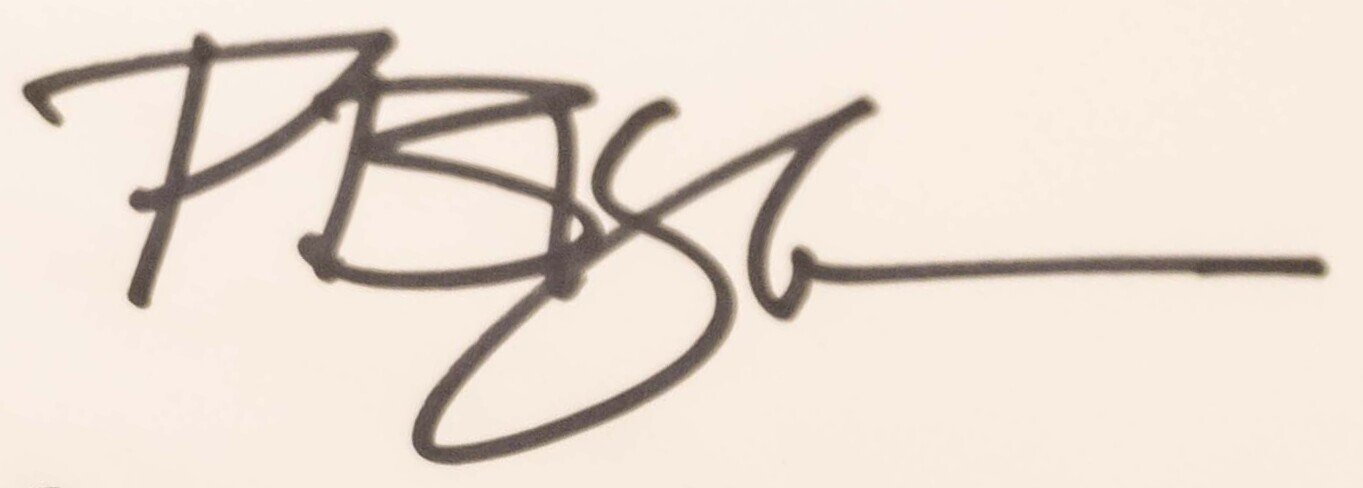
Signature of: pete hegseth